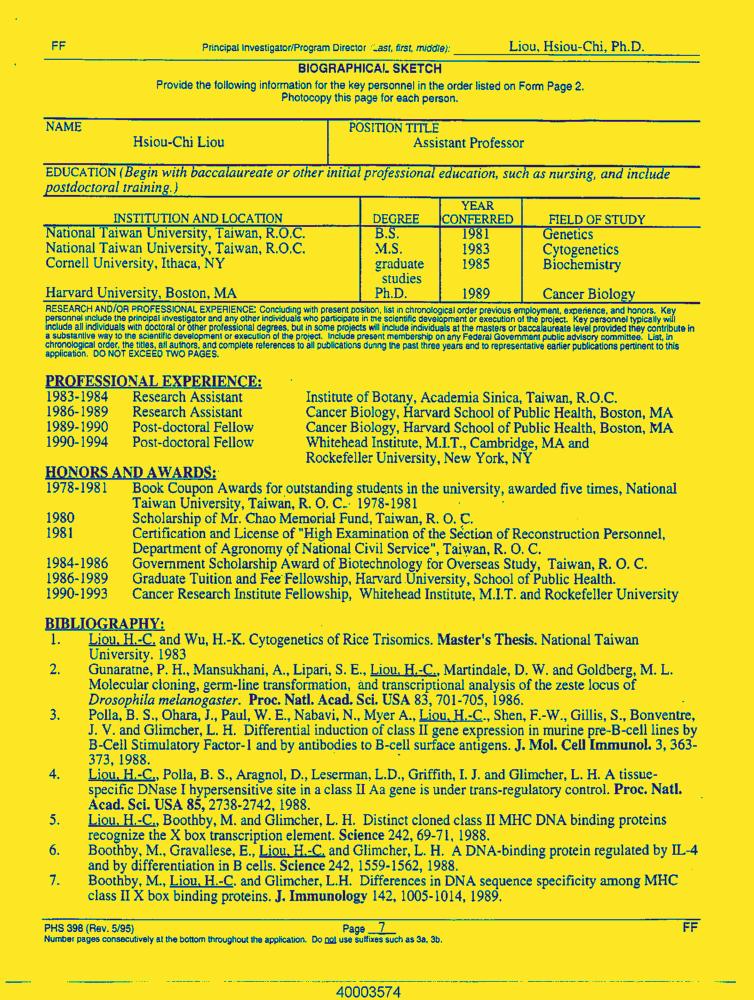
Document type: Resume-Doc